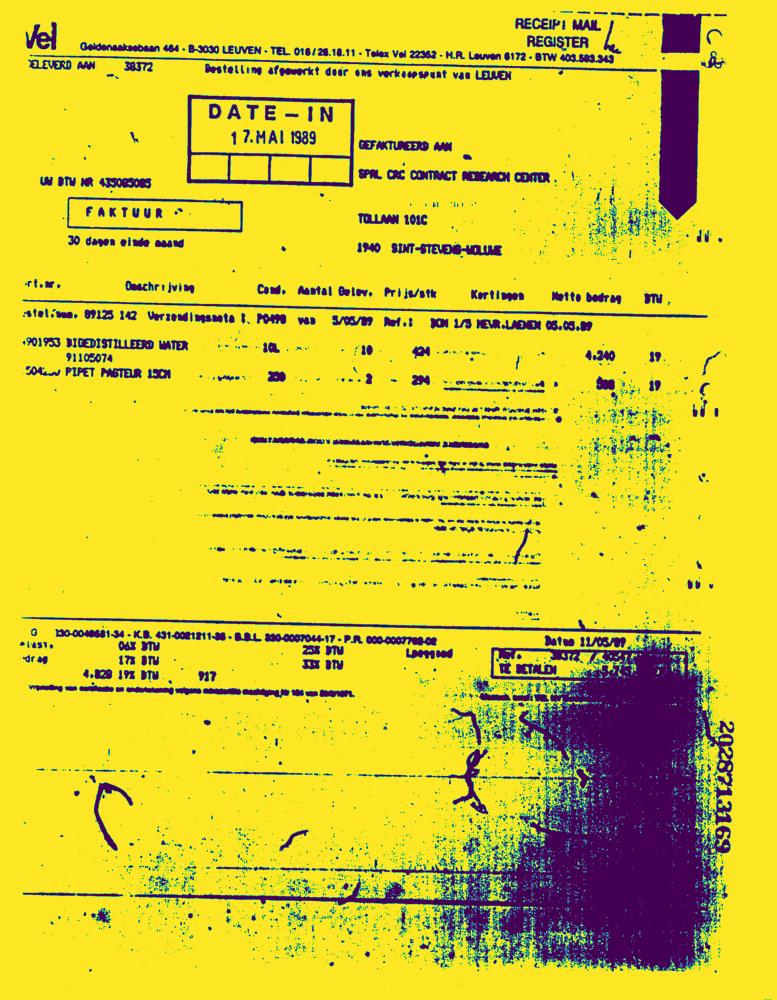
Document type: Invoice-Doc